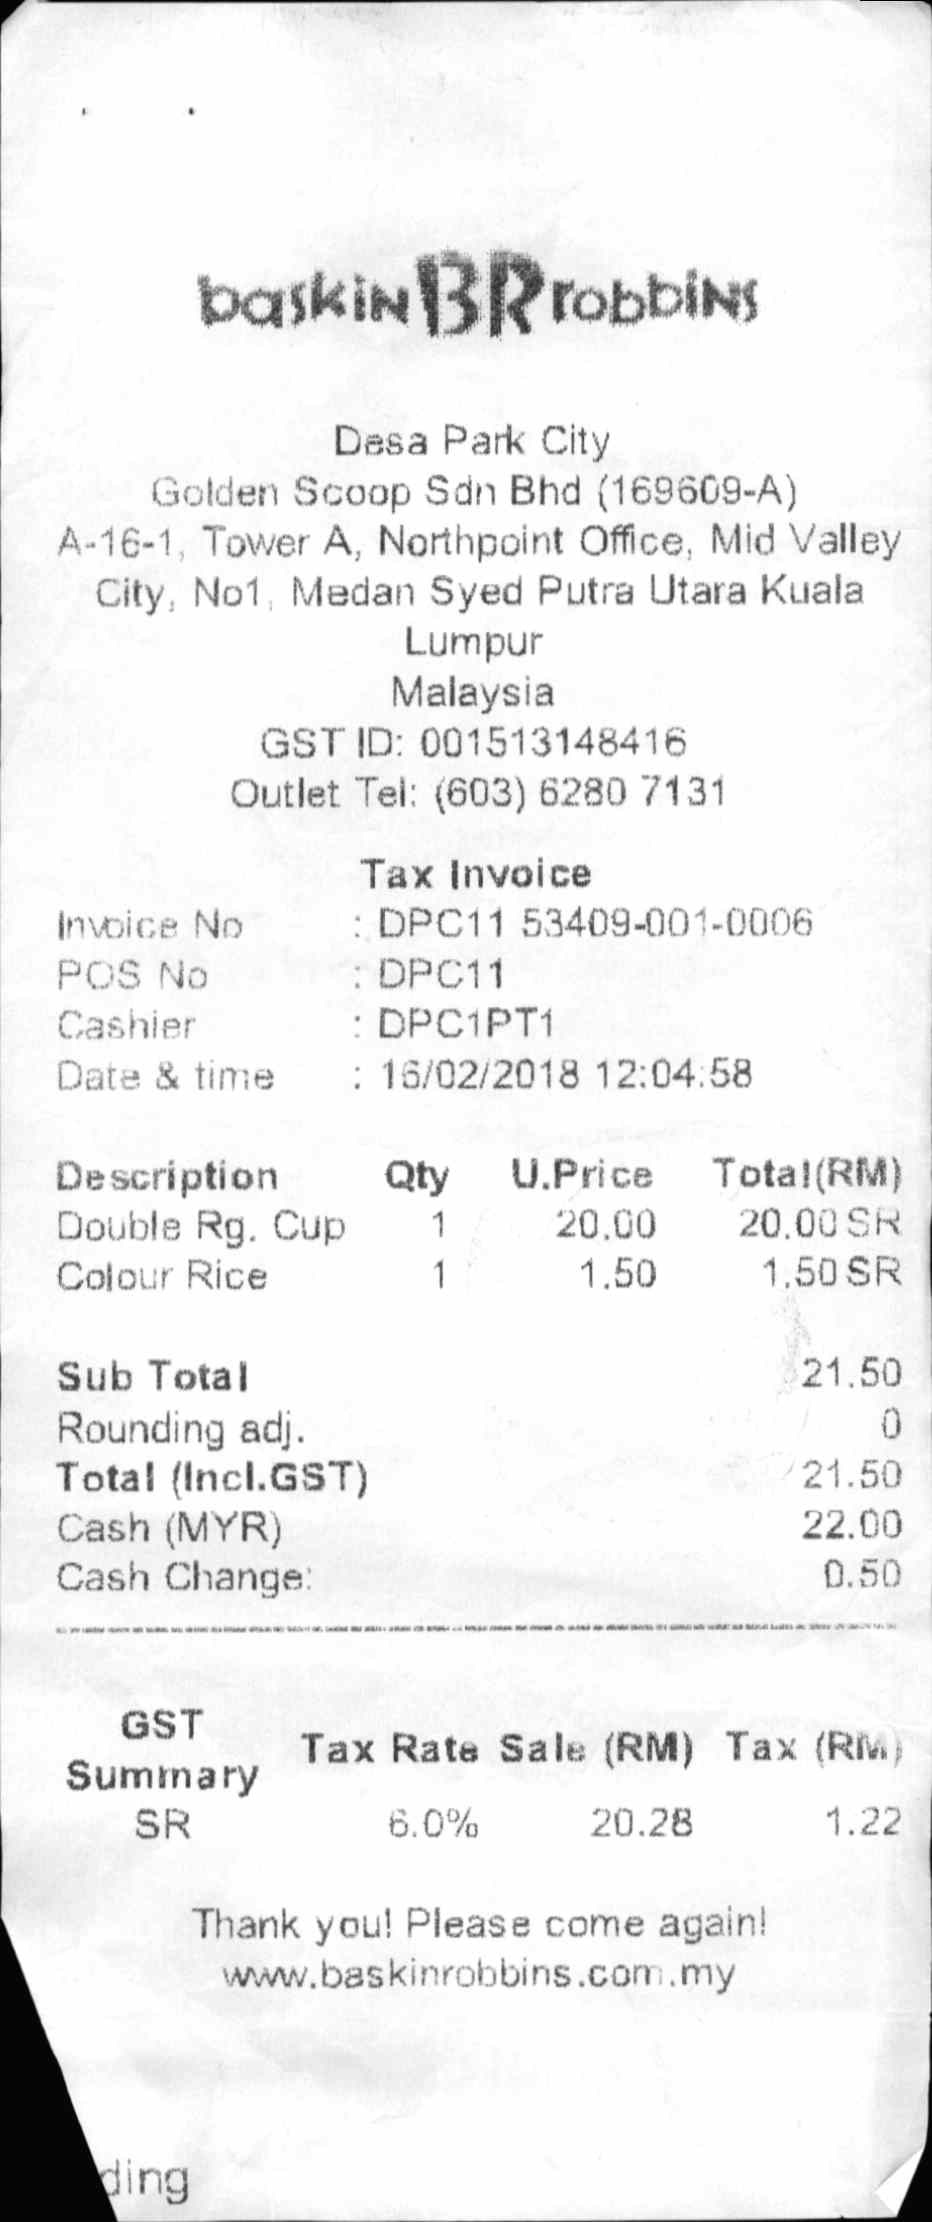
BASKIN BR ROBBINS
DESA PARK CITY
GOLDEN SCOOP SDN BHD (169609-A)
A--16-1, TOWER A, NORTHPOINT OFFICE, MID VALLEY
CITY, NO1, MEDAN SYED PUTRA UTARA KUALA
LUMPUR
MALAYSIA
GST ID: 001513148416
OUTLET TEL: (603) 6280 7131
TAX INVOICE
INVOICE NO
POS NO
CASHIER
DATE & TIME
: DPC11 53409-001-0006
: DPC11
: DPC1PT1
: 16/02/2018 12:04:58
DESCRIPTION
QTY
U.PRICE
TOTAL (RM)
DOUBLE RG. CUP
COLOUR RICE
1
1
20.00
1.50
20.00 SR
1.50 SR
SUB TOTAL
ROUNDING ADJ.
TOTAL (INCL.GST)
CASH (MYR)
CASH CHANGE:
21.50
0
21.50
22.00
0.50
GST
SUMMARY
SR
TAX RATE SALE (RM)
6.0%
20.28
TAX (RM)
1.22
THANK YOU ! PLEASE COME AGAIN!
WWW.BASKINROBBINS.COM.MY